Question: What jurisdiction, city, or county is the document associated with?
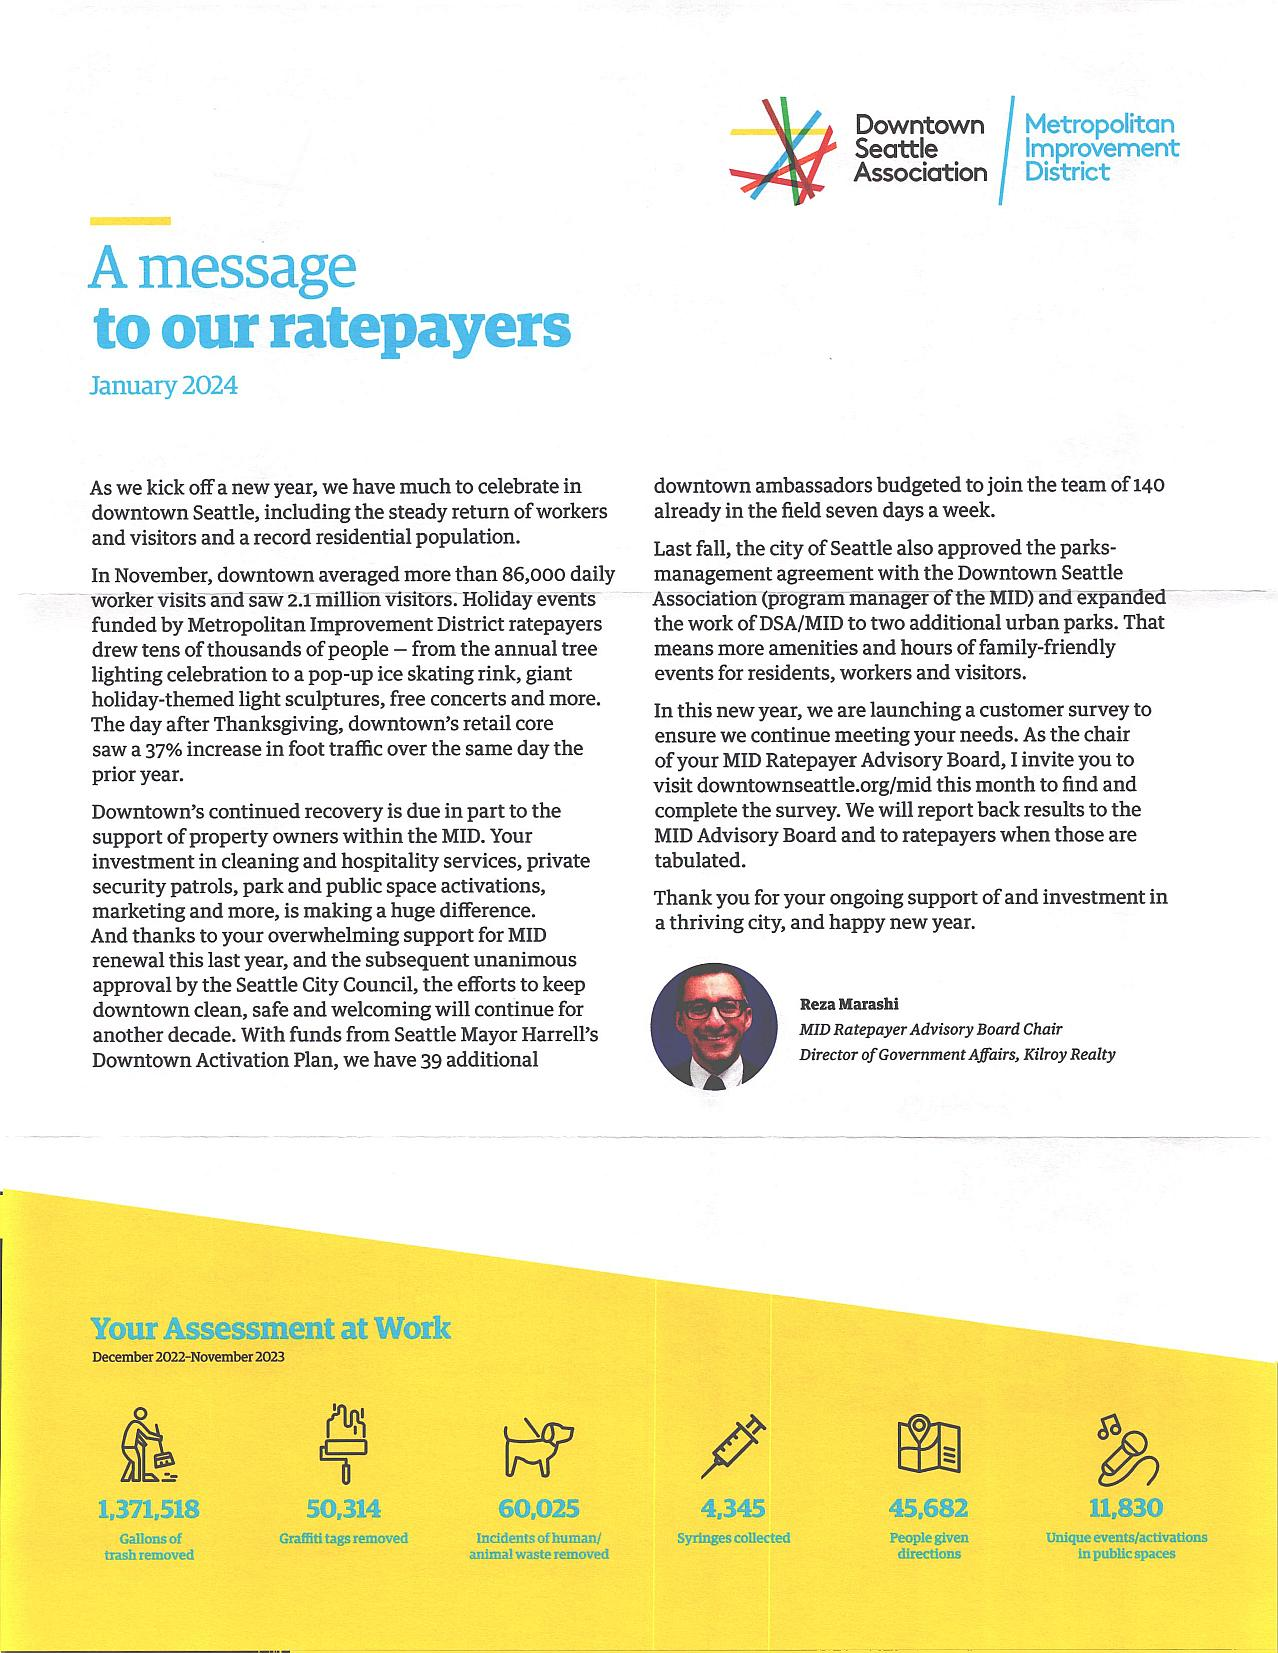
Answer: "Seattle"